Question: What is the main concern?
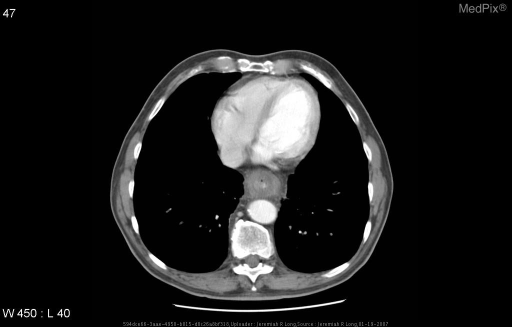
Answer: The findings suggest Axial CT images through the lower thorax and upper abdomen following the administration of oral and IV contrast material demonstrate a segment of significant circumferential wall thickening and lumenal narrowing involving the distal third of the esophagus and the proximal aspect of the stomach. There is associated lymphadenopathy.

PET/CT fusion images in axial, sagital and coronal planes deomstrate focal increased FDG-18 metabolism in the region of wall thickening identified on the CT scan with a maximum SUV of 11.6.. Axial CT images through the lower thorax and upper abdomen following the administration of oral and IV contrast material demonstrate a segment of significant circumferential wall thickening and lumenal narrowing involving the distal third of the esophagus and the proximal aspect of the stomach.. The patient might have a history of 79 year old male presents with dysphagia..